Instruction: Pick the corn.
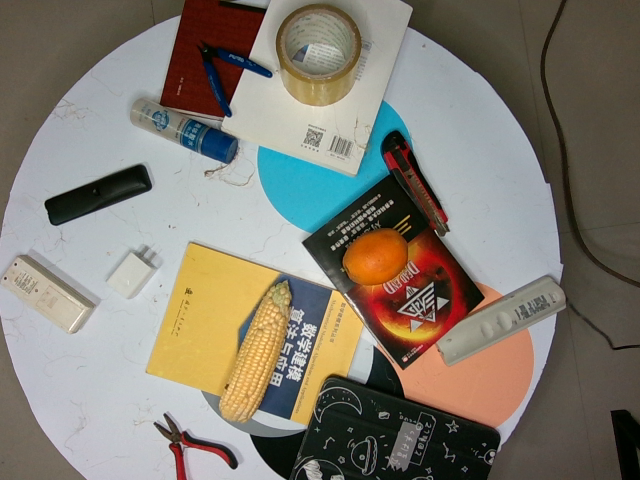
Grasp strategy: vertical